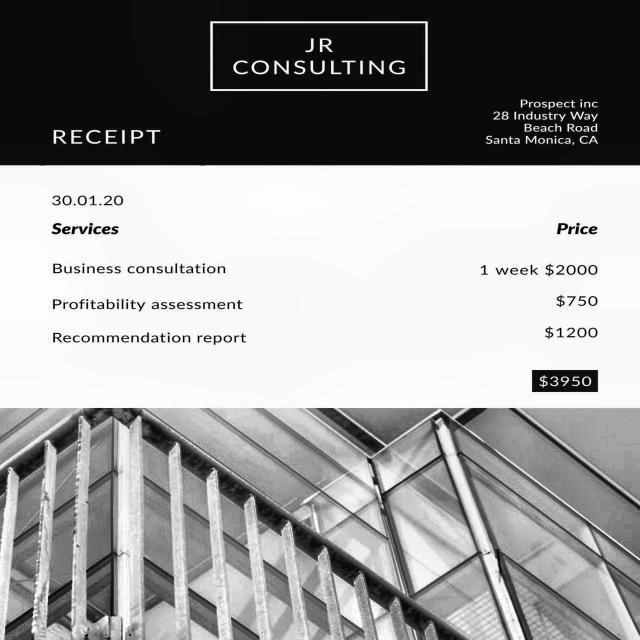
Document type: Invoice